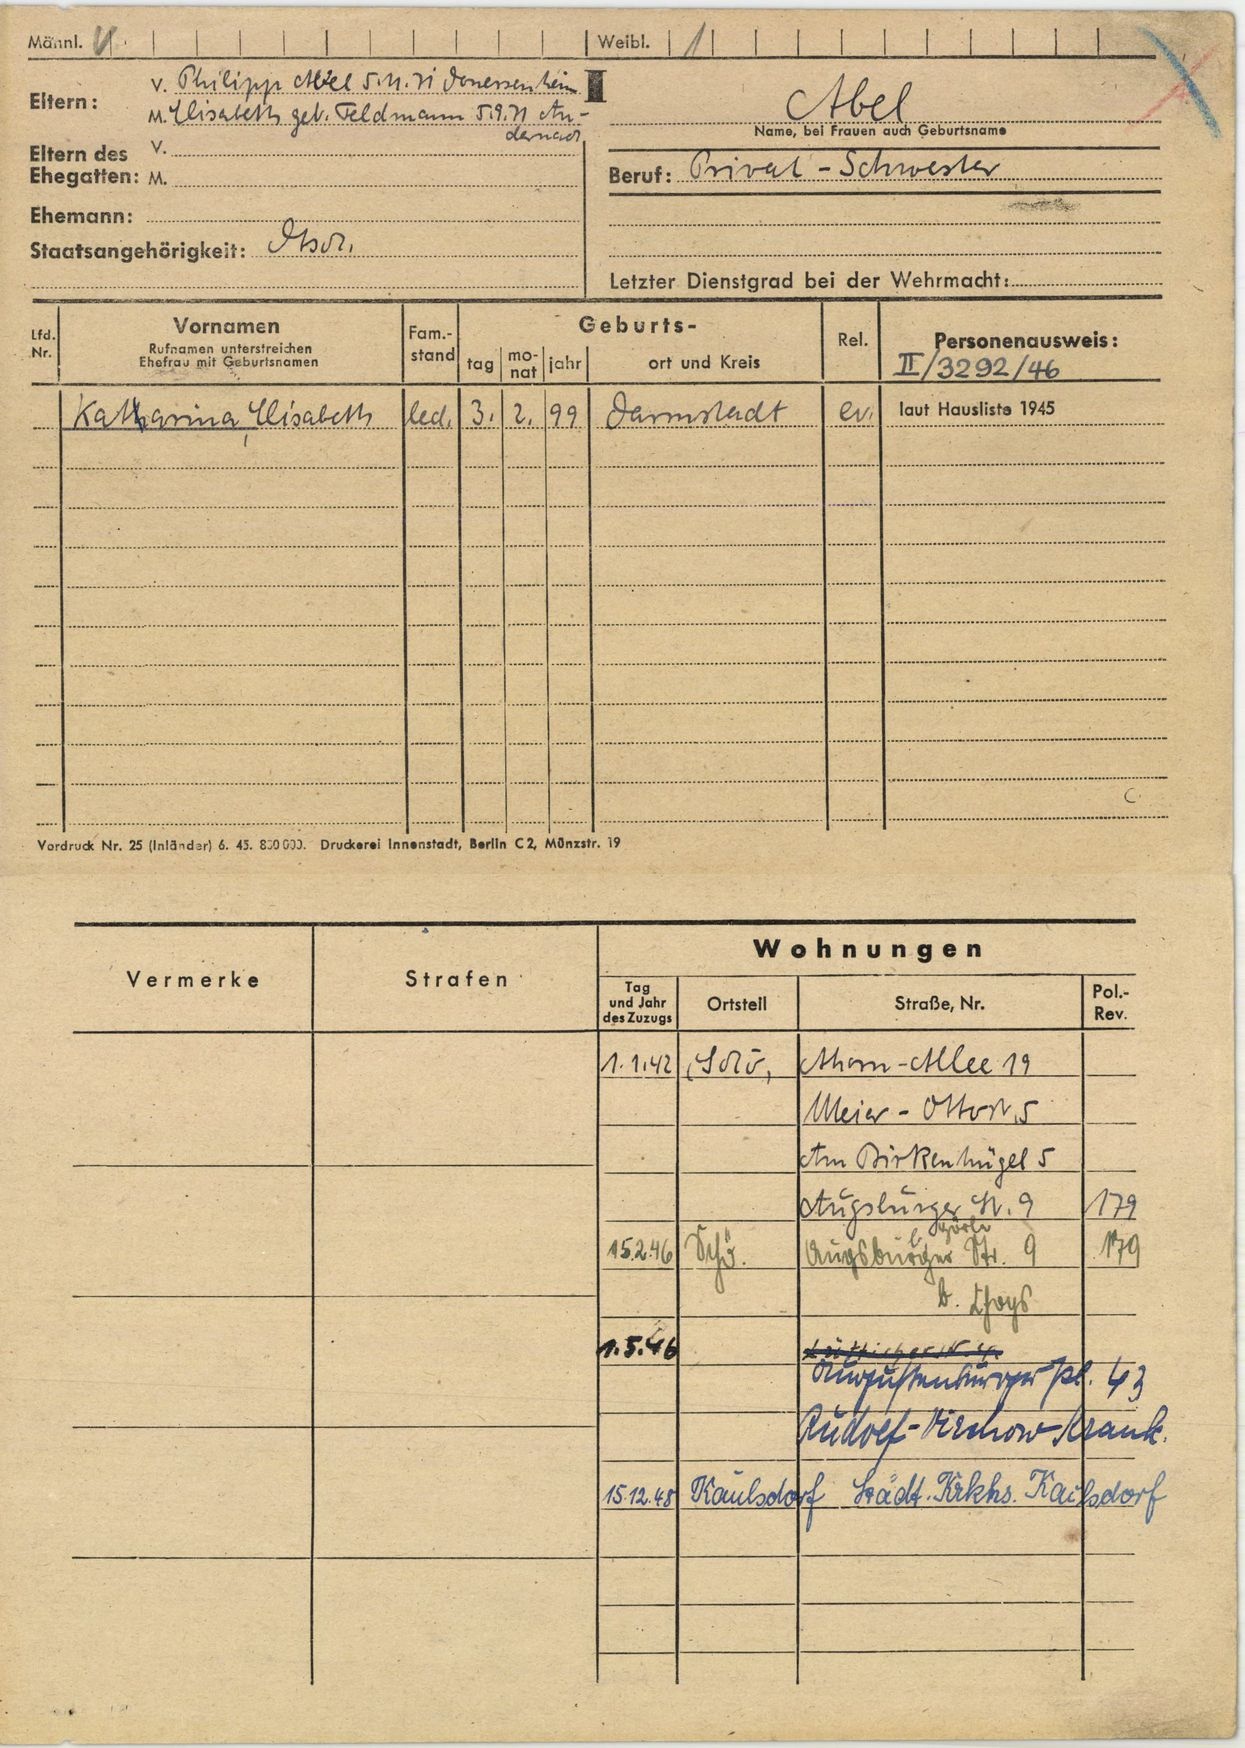
Abel